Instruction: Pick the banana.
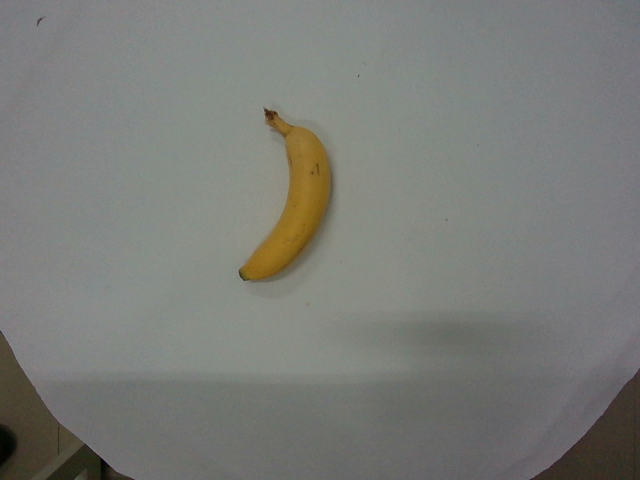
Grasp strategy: vertical